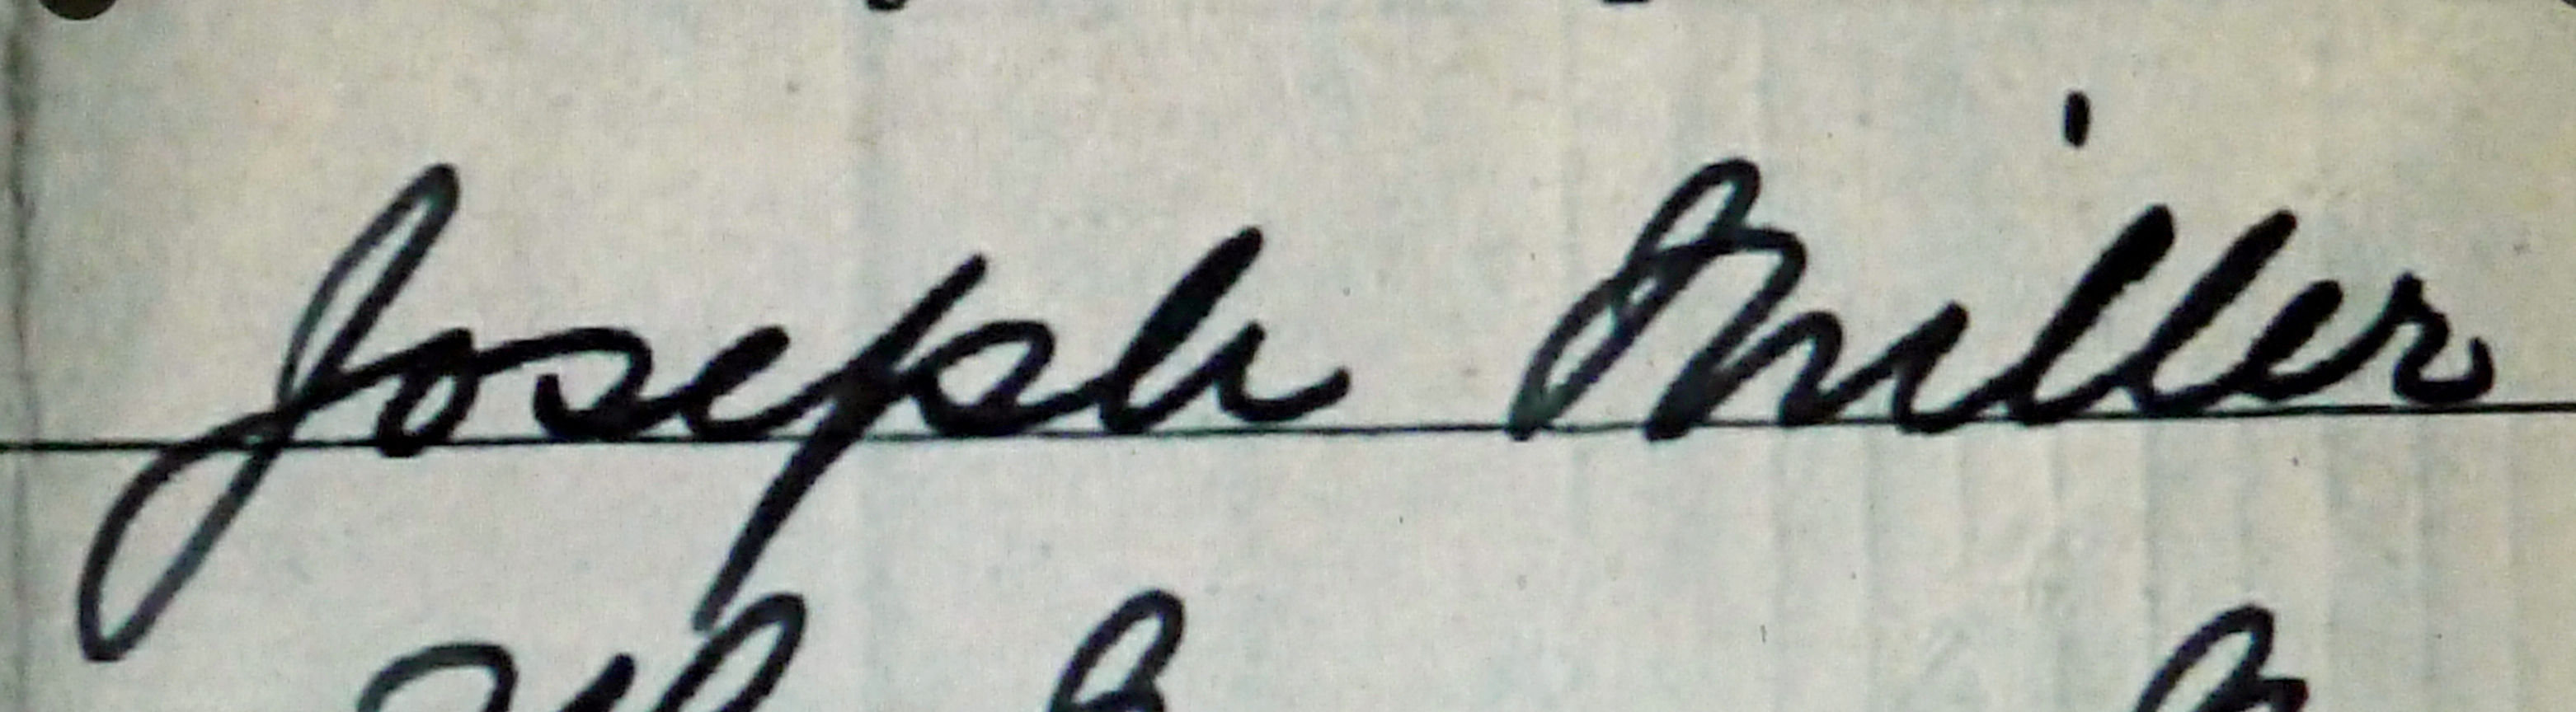
Signature of: joseph miller